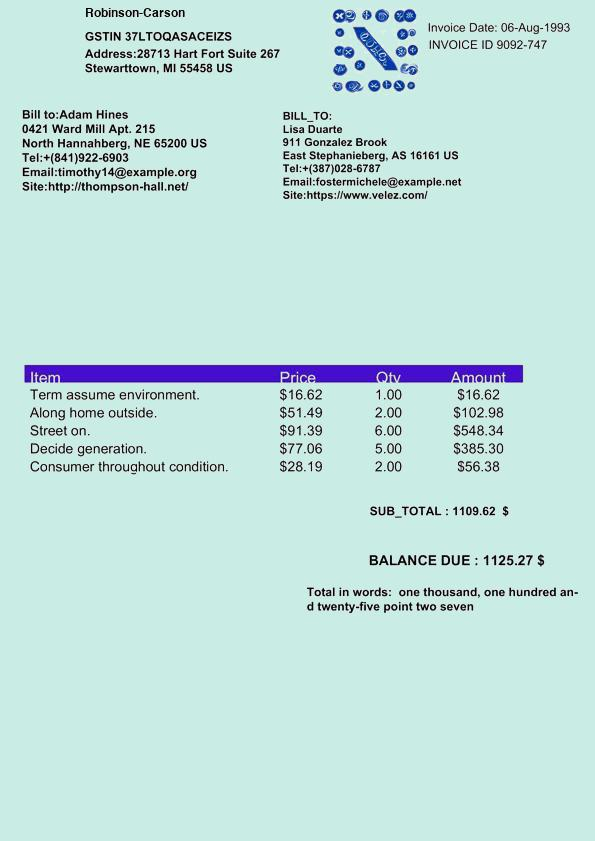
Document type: Invoice